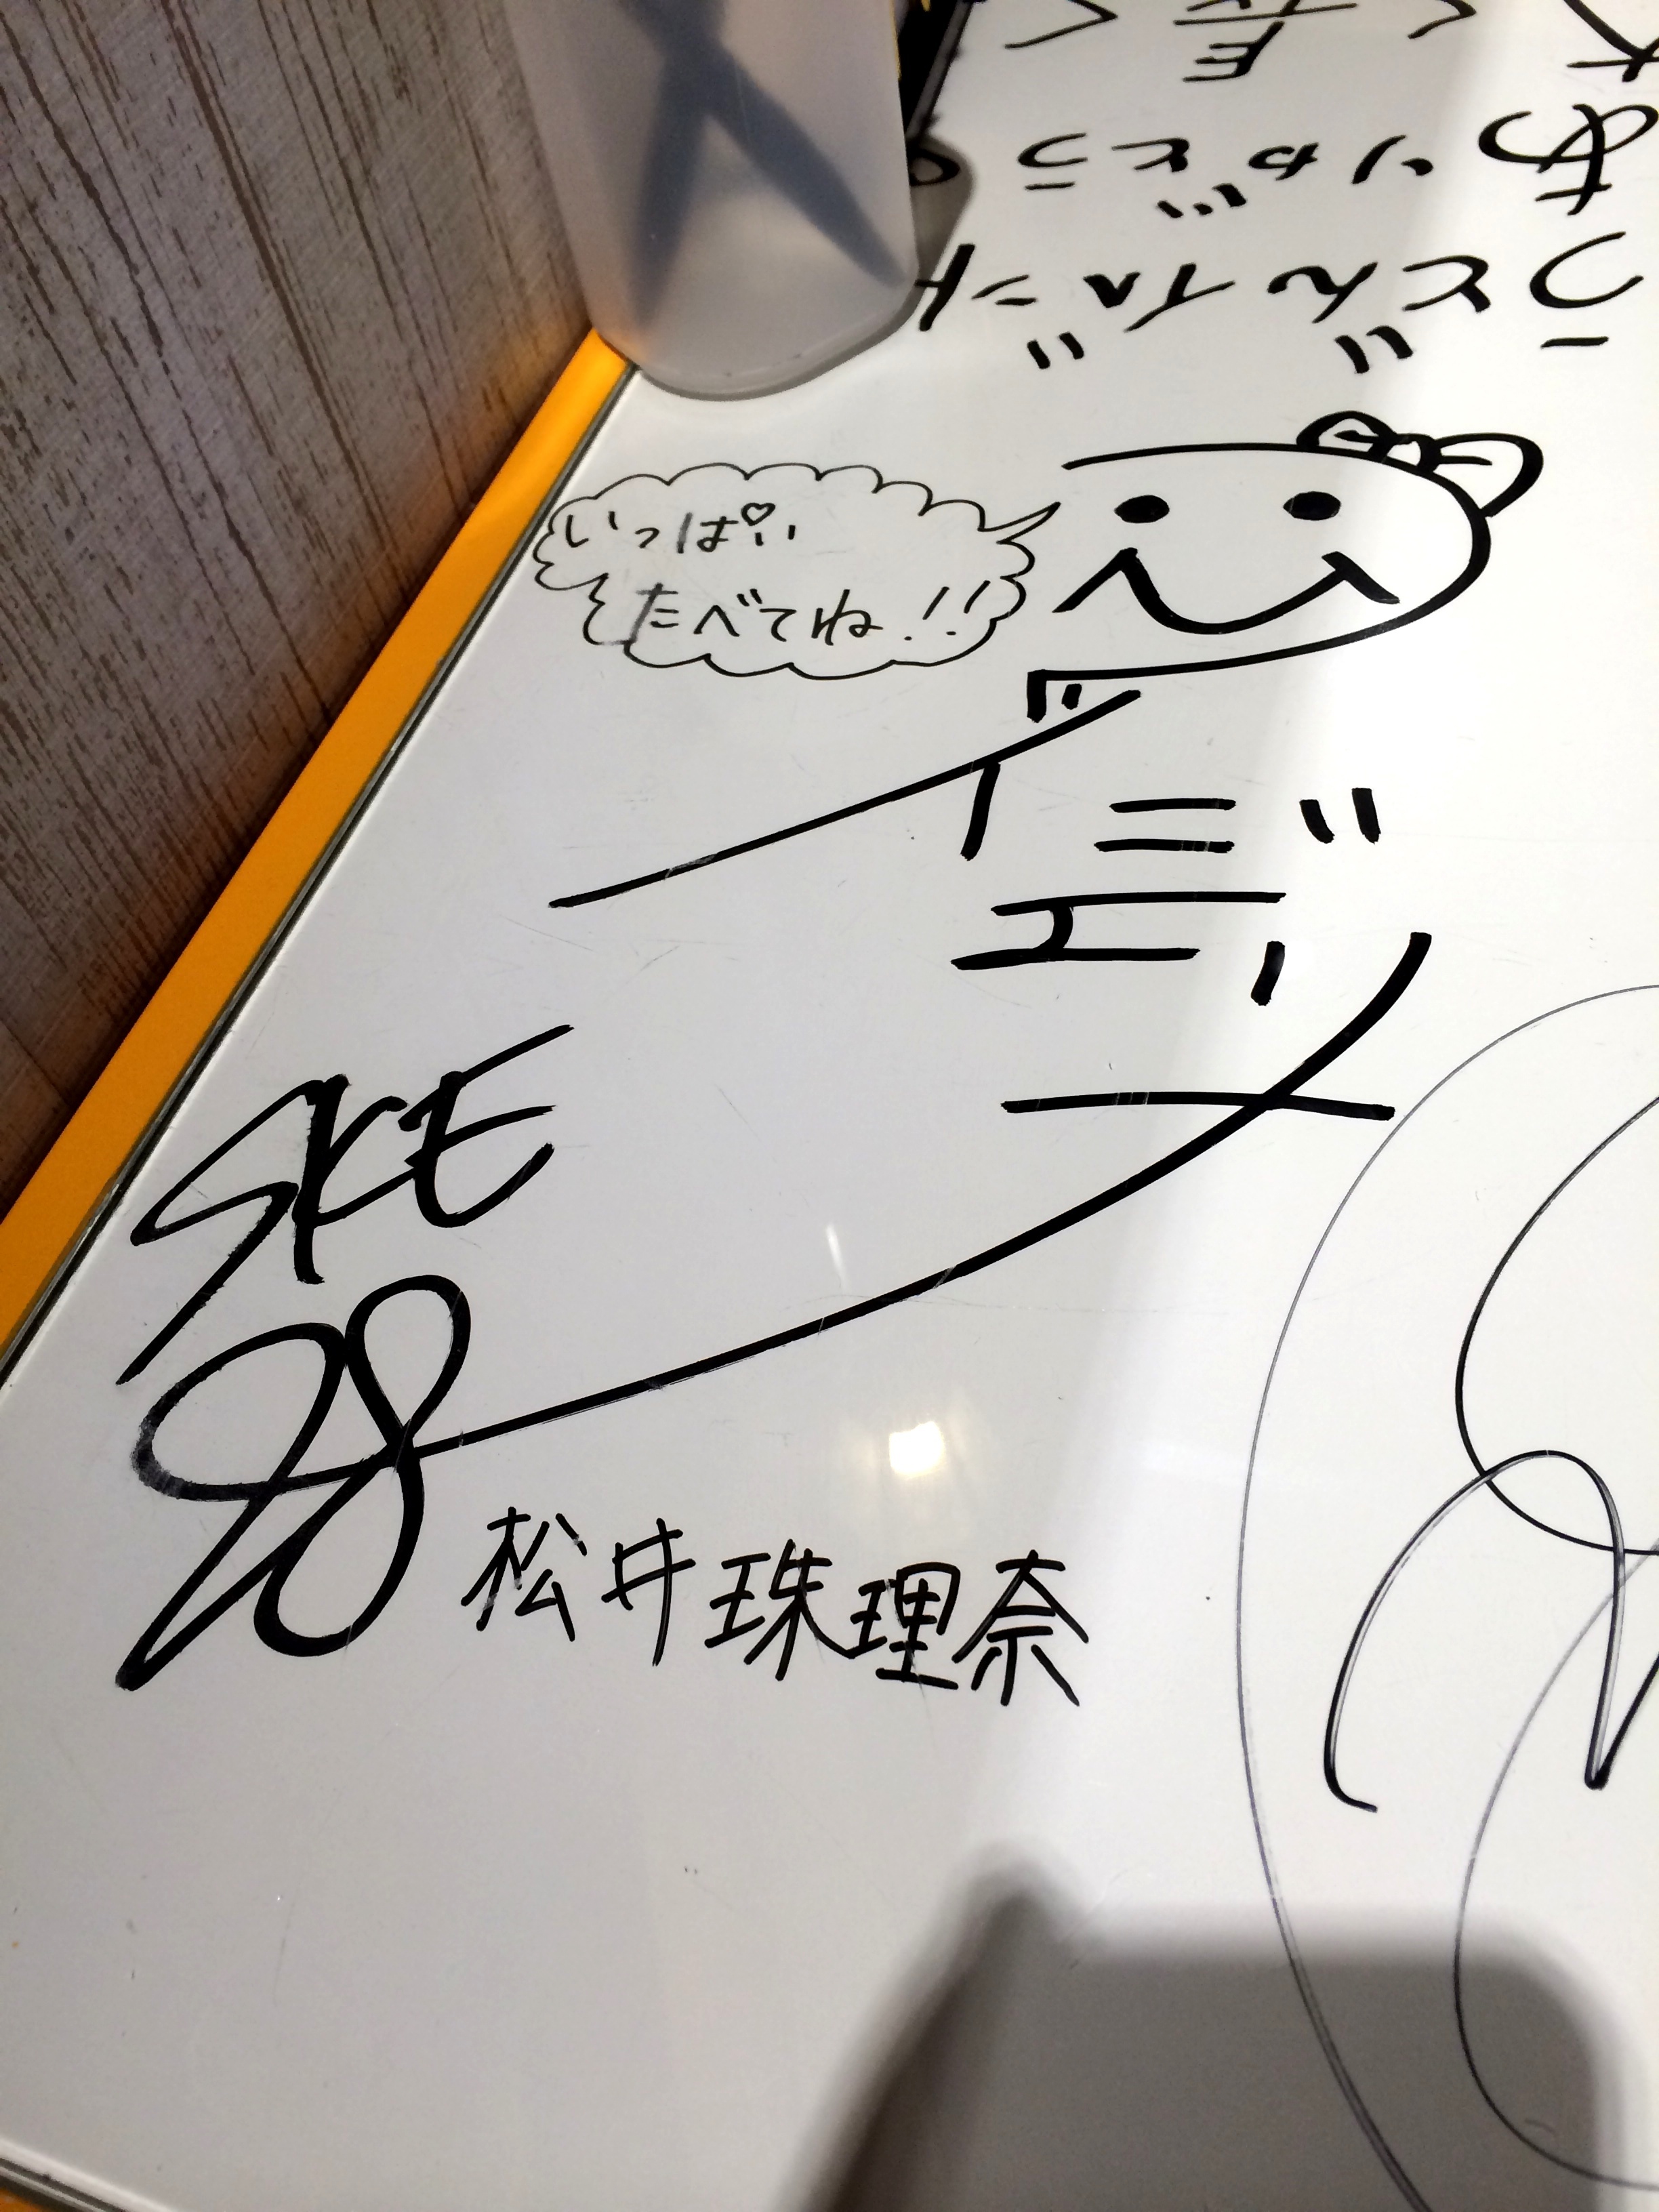
Signature of: jurina matsui